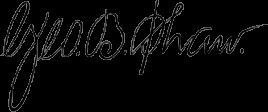
Signature of: george b shaw